Question: How is the property described in the document?
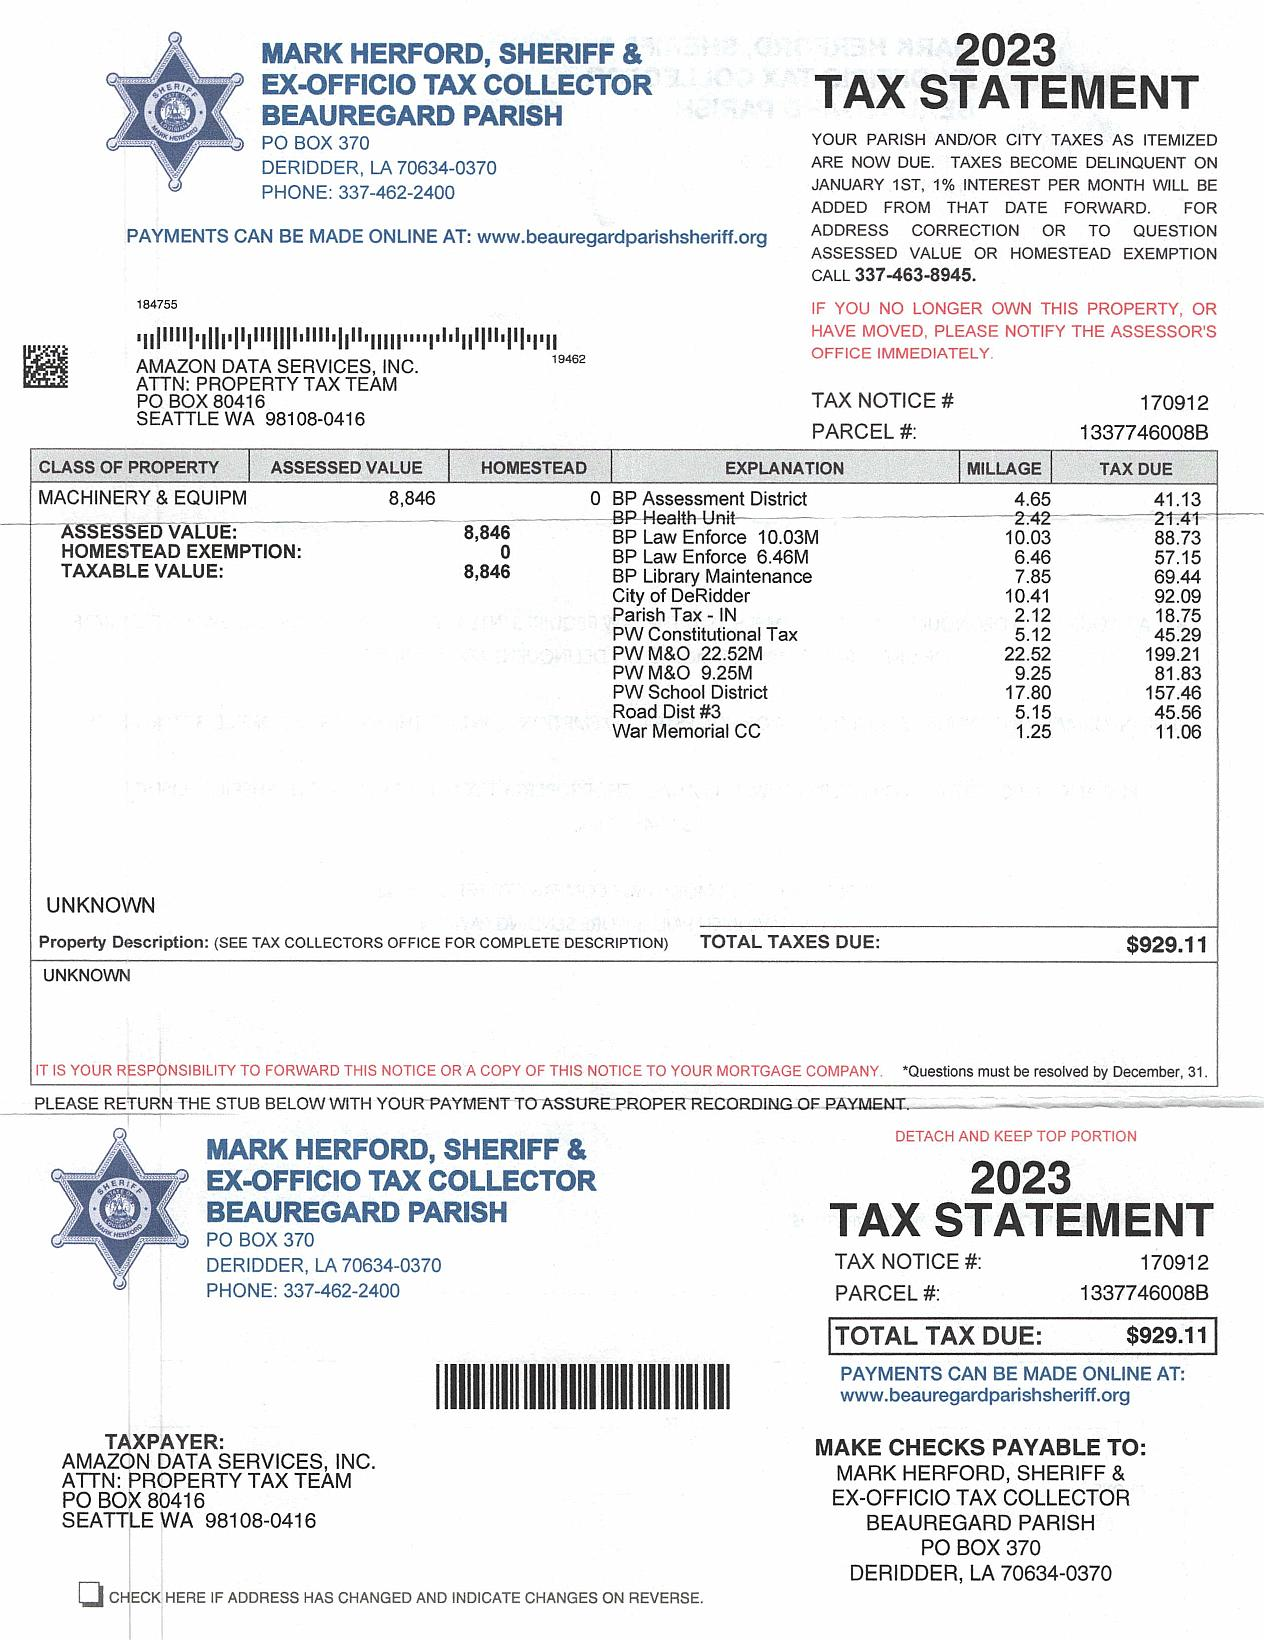
Answer: "MACHINERY & EQUIPM"